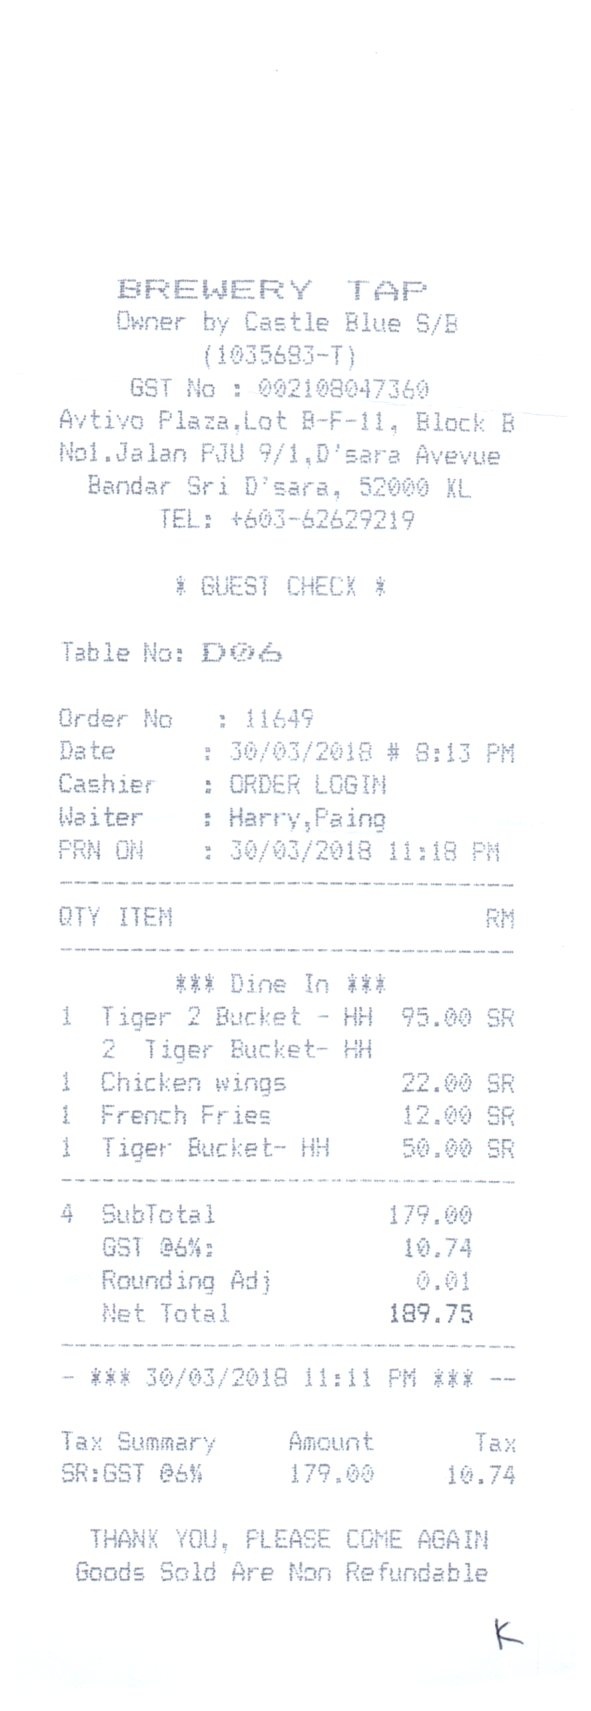
BREWERY TAP
OWNER BY CASTLE BLUE S/B
(1035693-T)
GST NO : 002108047360
AVTIVO PLAZA,LOT B-F-11, BLOCK B
NO1.JALAN PJU 9/1,D'SARA AVEVUE
BANDAR SRI D'SARA, 52000 XL
TEL: +603-62629219
* GUEST CHECK *
TABLE NO: D06
ORDER NO
: 11649
DATE
: 30/03/2018 # 8:13 PM
GOODS SOLD ARE NON REFUNDABLE
CASHIER
: ORDER LOGIN
WAITER
: HARRY,PAING
PRN ON
: 30/03/2018 11:18 PM
QTY ITEM
RM
*** DINE IN ***
1
TIGER 2 BUCKET - HH 95.00 SR
2 TIGER BUCKET- HH
1
CHICKEN WINGS
22.00 SR
1
FRENCH FRIES
12.00 SR
1
TIGER BUCKET- HH
50.00 SR
4
SUBTOTAL
179.00
GST @6%:
10.74
ROUNDING ADJ
0.01
NET TOTAL
189.75
- *** 30/03/2018 11:11 PM *** --
TAX SUMMARY
AMOUNT
TAX
SR:GST @6%
179.00
10.74
THANK YOU, PLEASE COME AGAIN